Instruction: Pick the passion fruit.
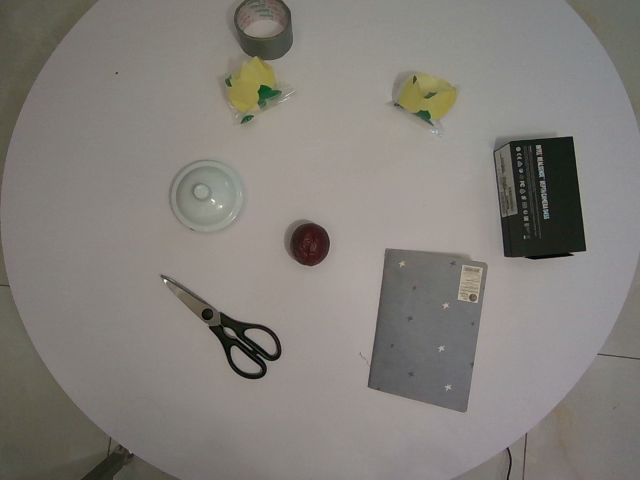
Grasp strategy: vertical